Extract the amount written in words, the amount in digits, the name of the payee, the date on the cheque, and the bank's name from the image.
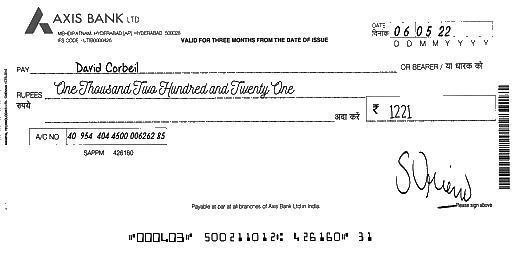
amt_in_words: One Thousand Two Hundred and Twenty One
amt_in_figures: 1221
payee_name: David Corbeil
bank_name: AXIS BANK
cheque_date: 06/05/22